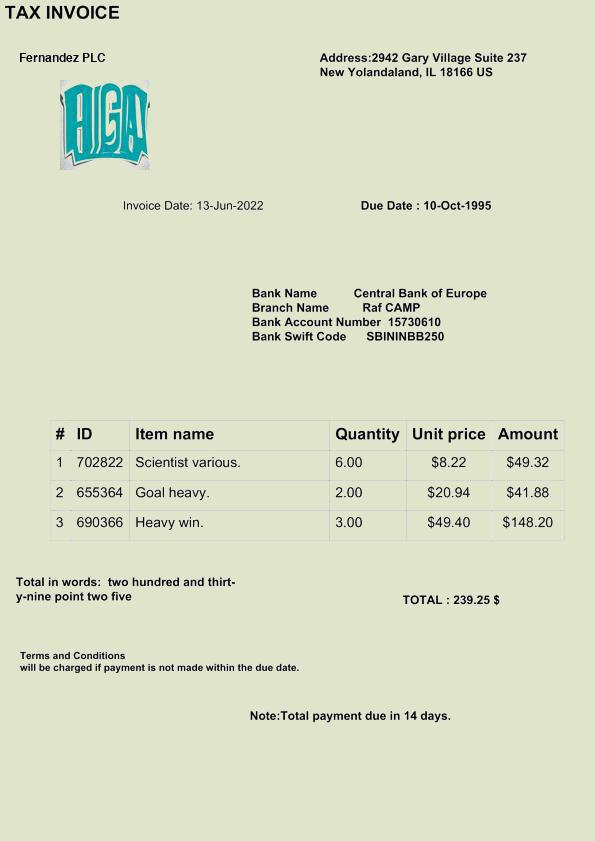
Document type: Invoice